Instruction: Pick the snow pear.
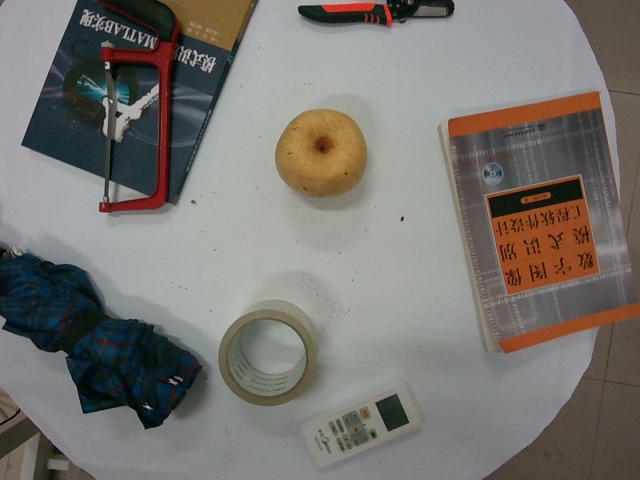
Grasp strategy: vertical